Question: What might the diagnosis be?
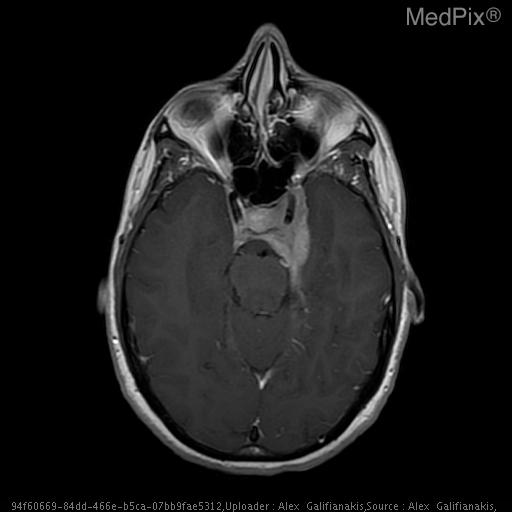
Answer: The possible diagnosis includes Meningioma with adjacent arachnoid cyst
Cystic Meningioma
Invasive pituitary adenoma
Metastasis
Schwannoma.